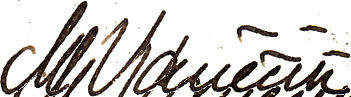
Signature of: matěj norbert vaněček